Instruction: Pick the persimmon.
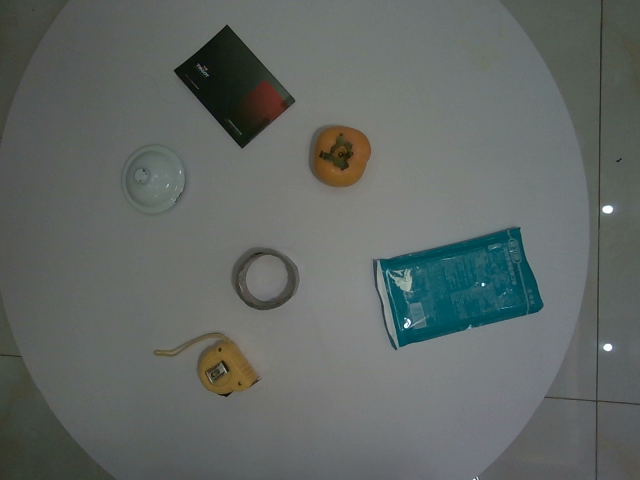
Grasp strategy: vertical